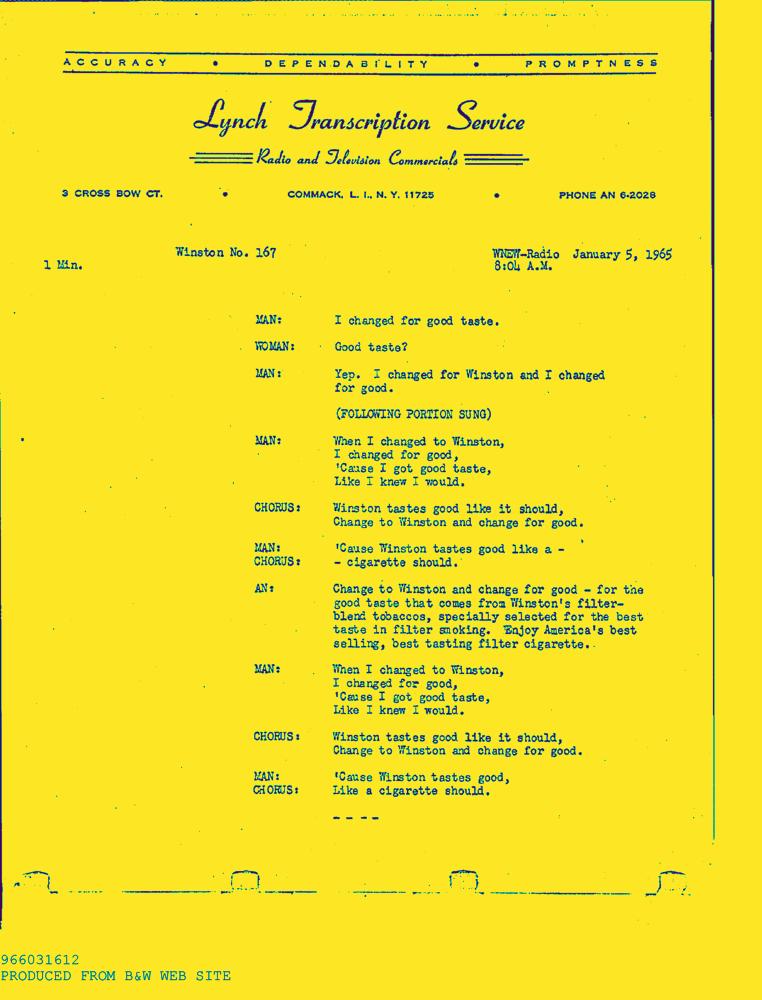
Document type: AD